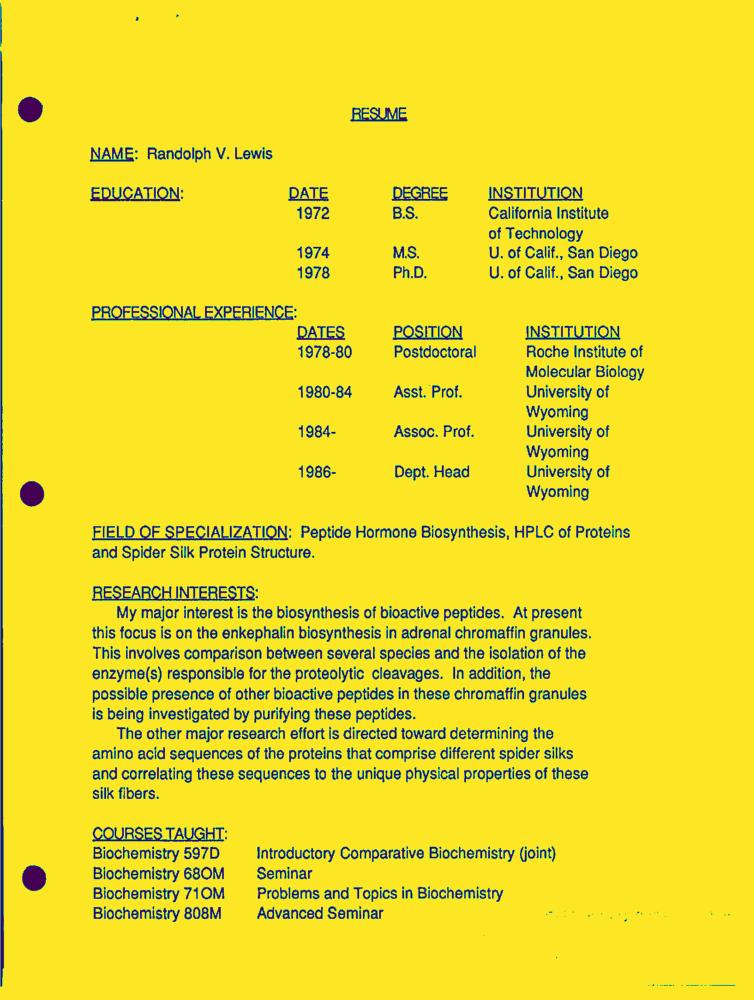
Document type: Resume-Doc